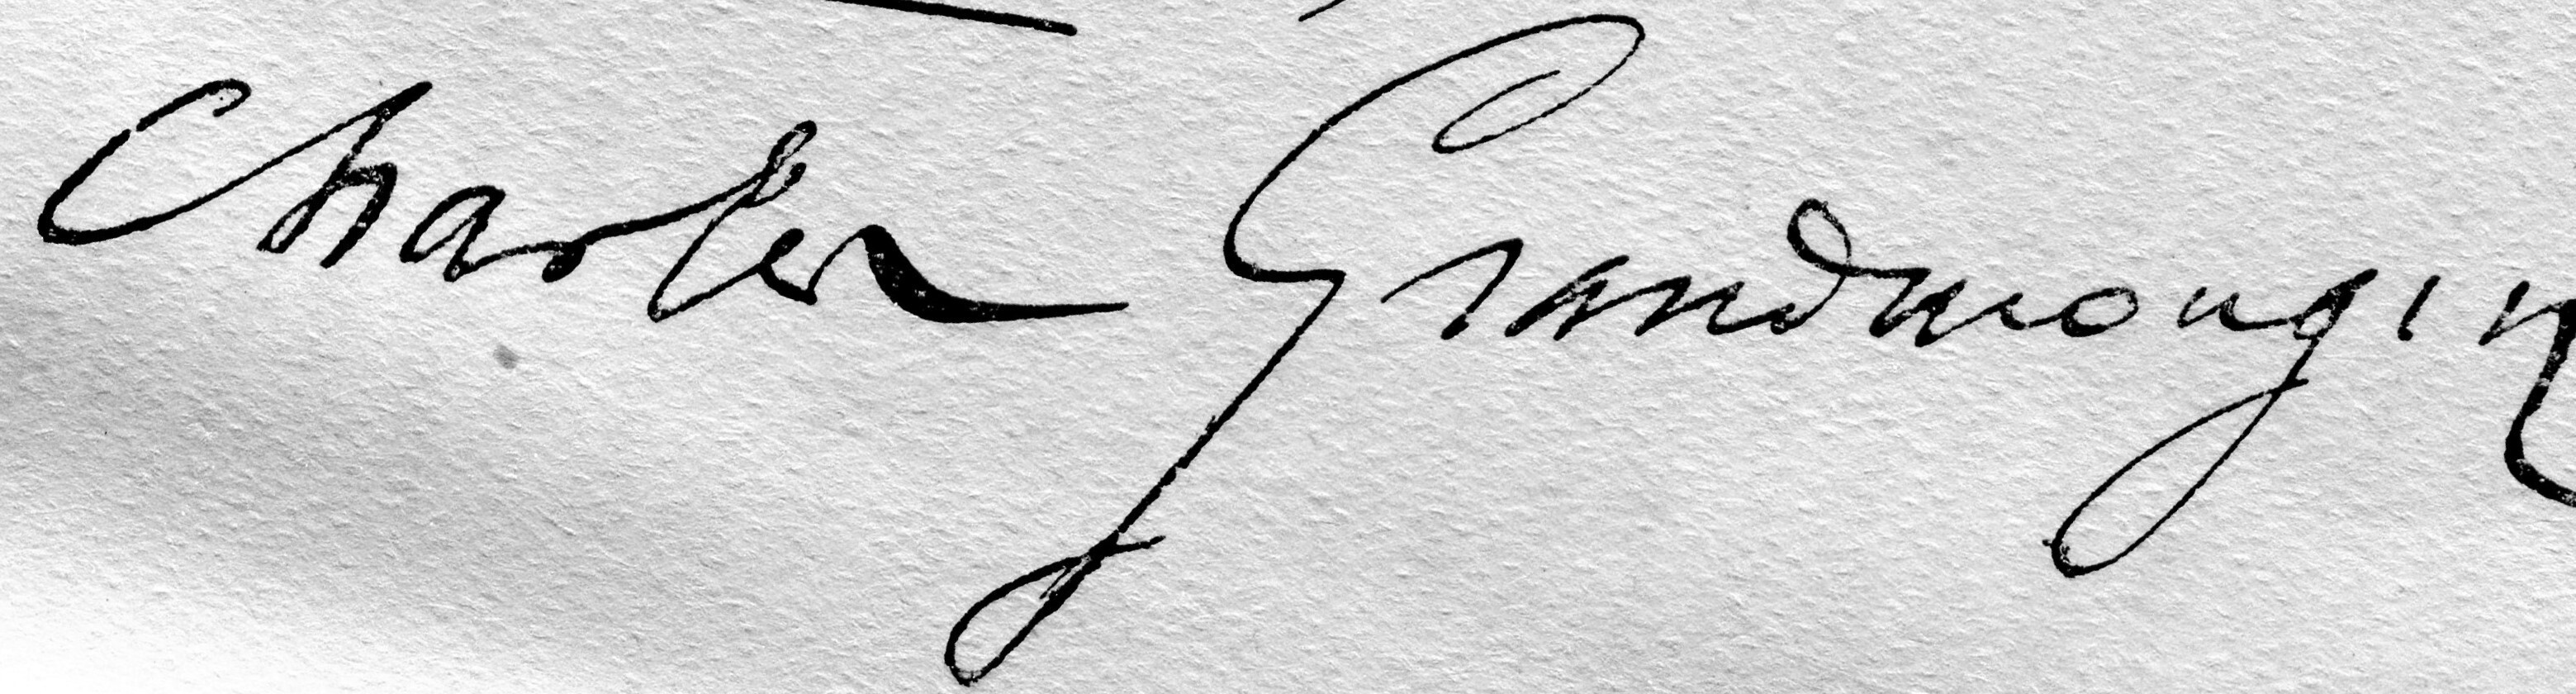
Signature of: charles grandmougin